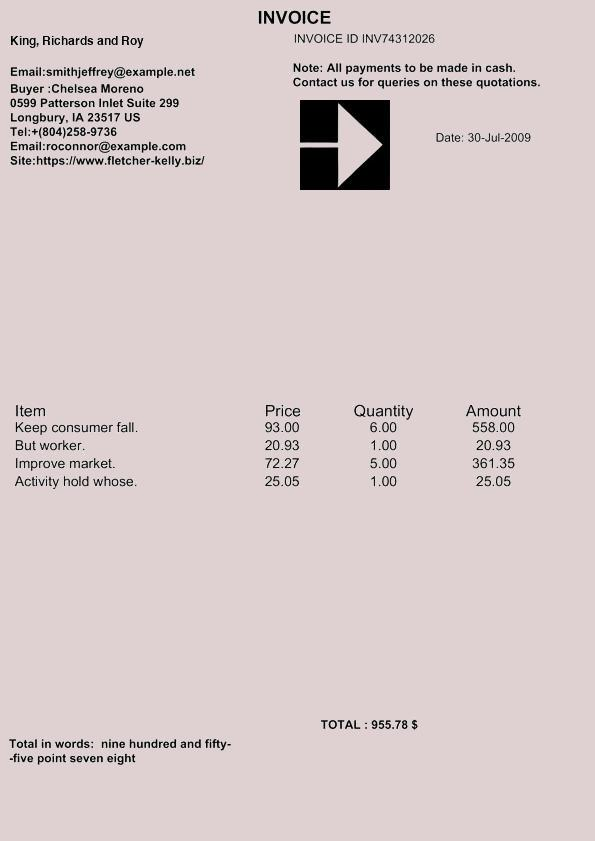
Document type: Invoice